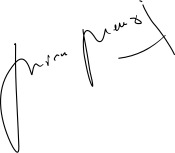
Signature of: mira meksi